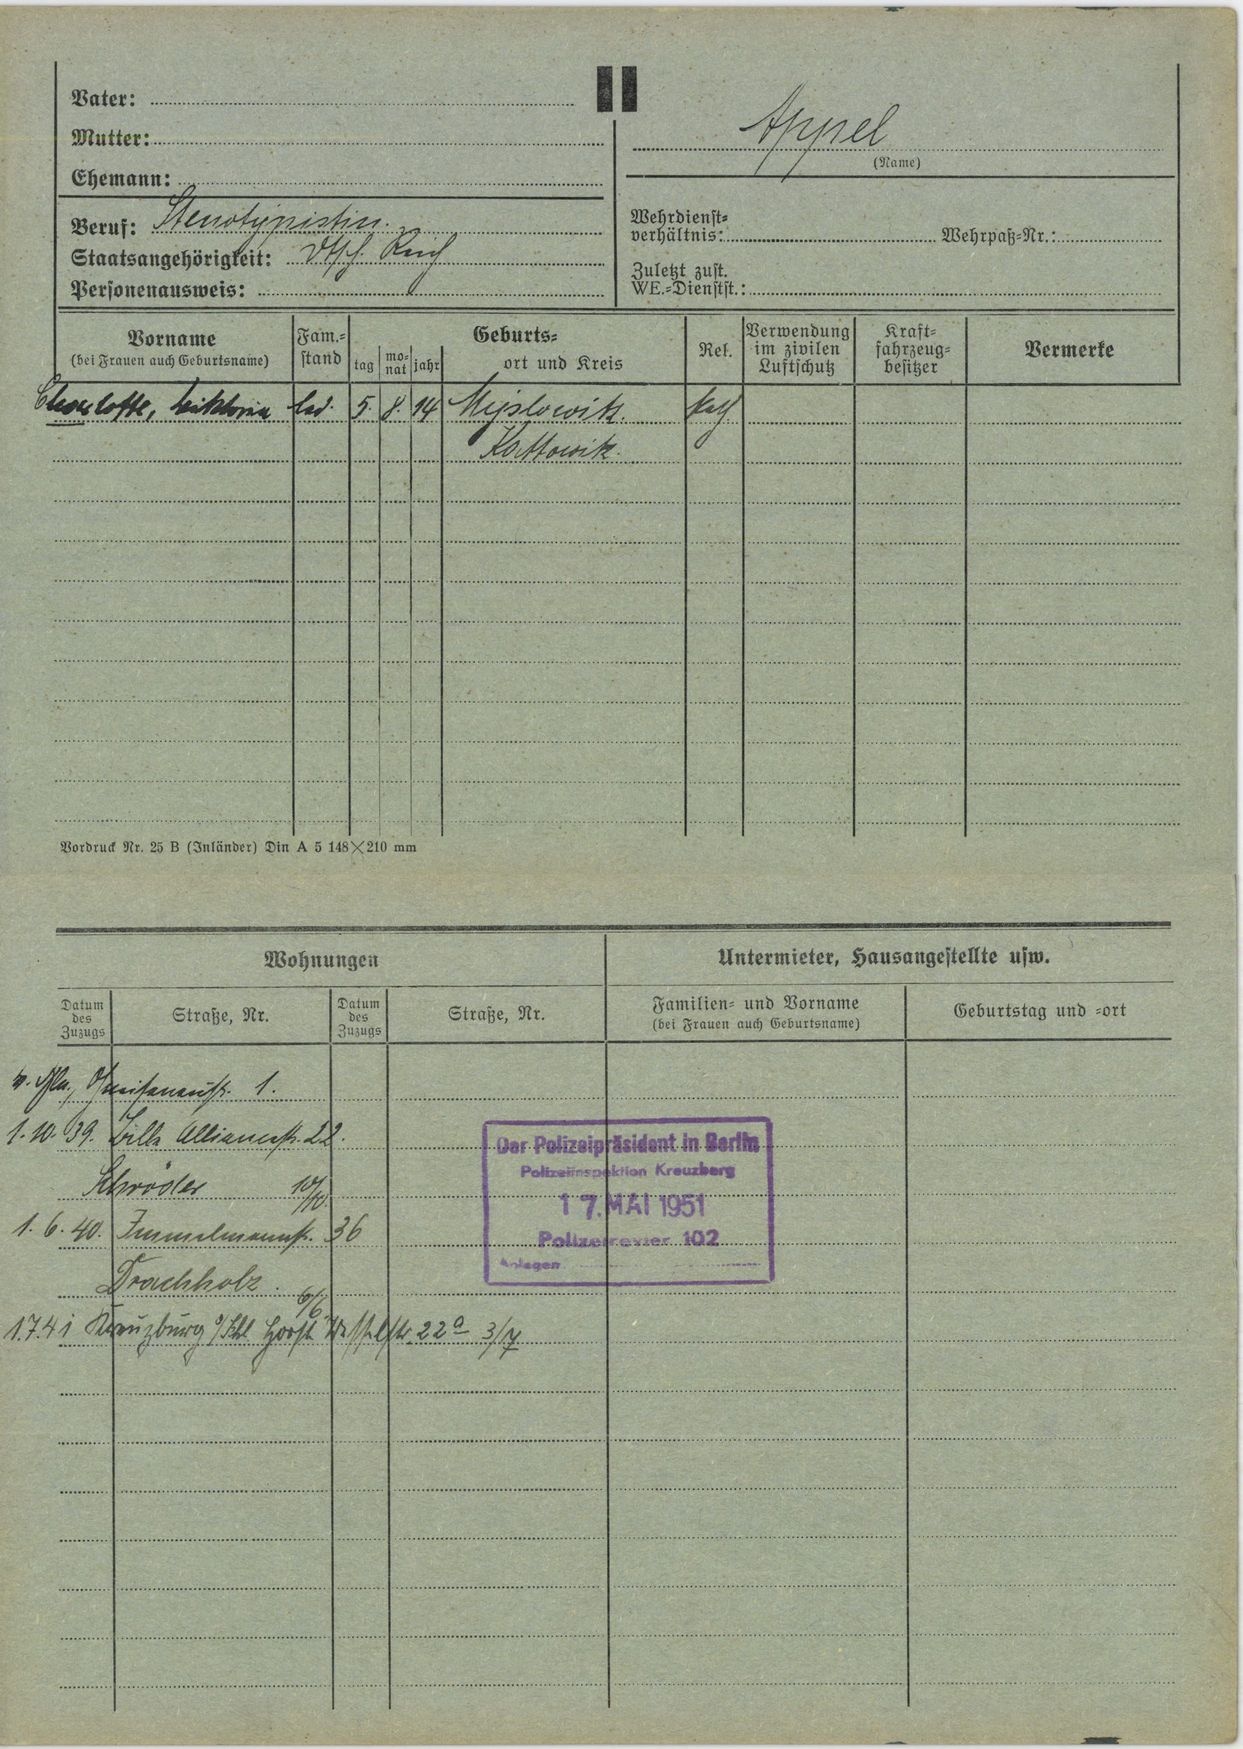
Appel